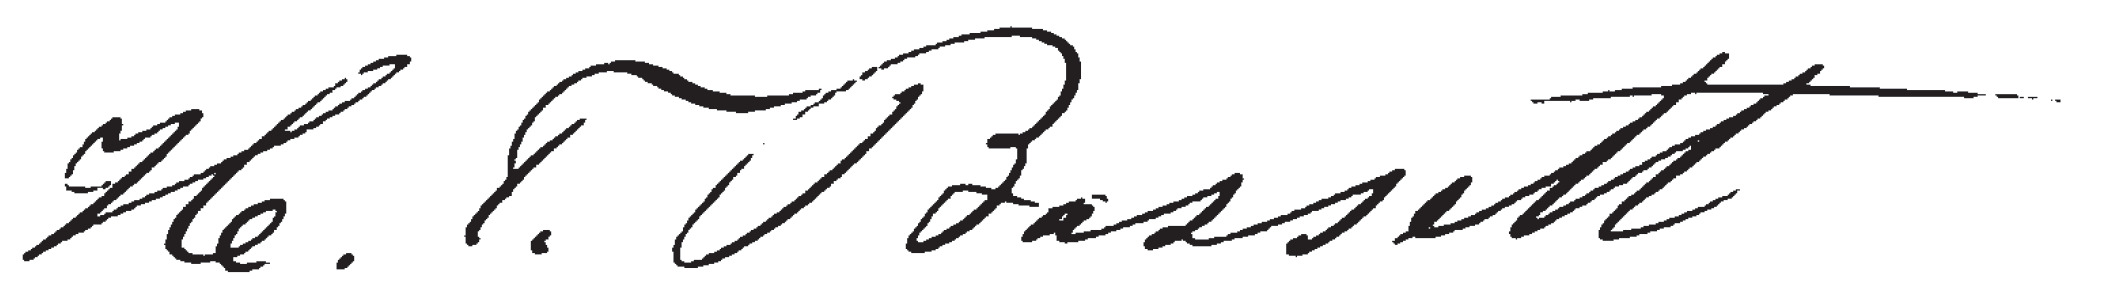
Signature of: homer franklin bassett